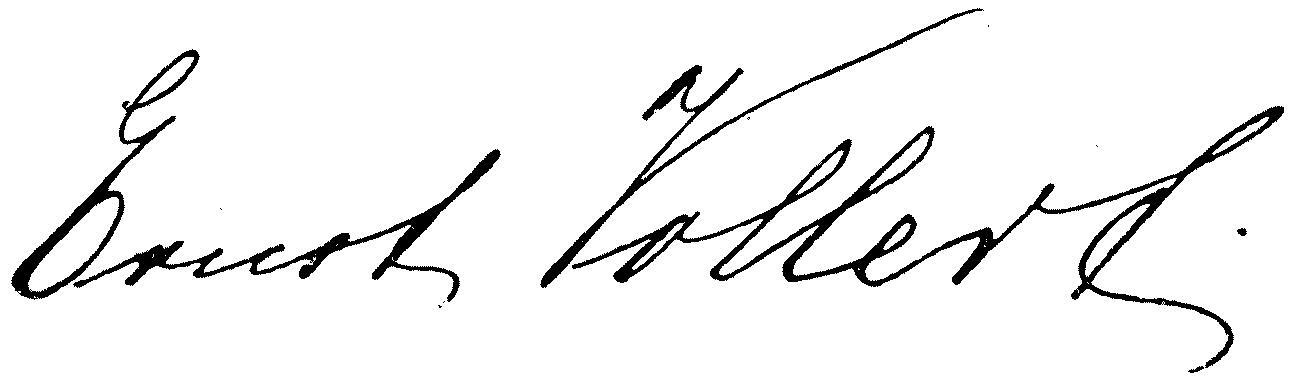
Signature of: ernst vollert